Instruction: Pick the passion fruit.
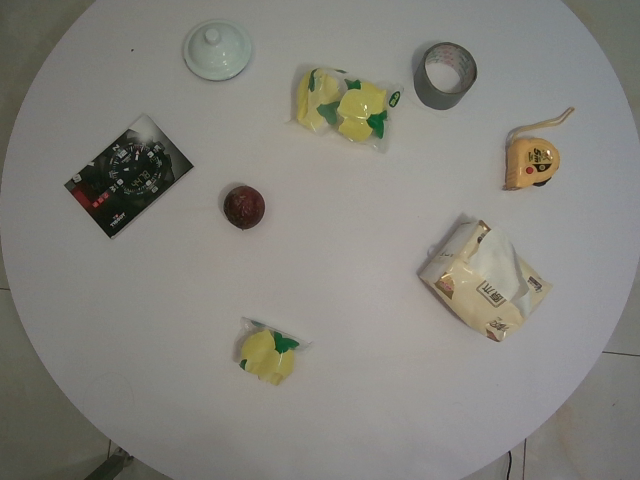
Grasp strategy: vertical